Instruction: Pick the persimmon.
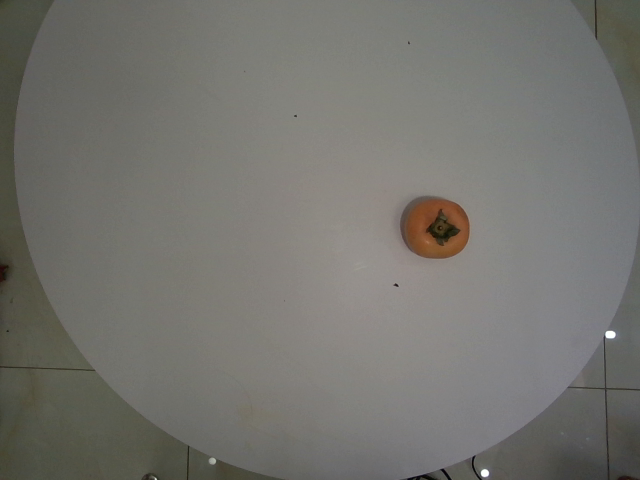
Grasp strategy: vertical